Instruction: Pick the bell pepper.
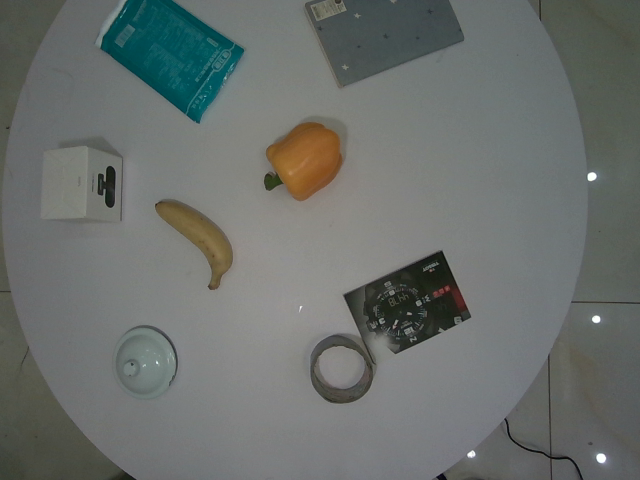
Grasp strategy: vertical